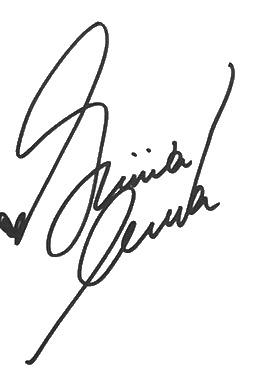
Signature of: sora shiina